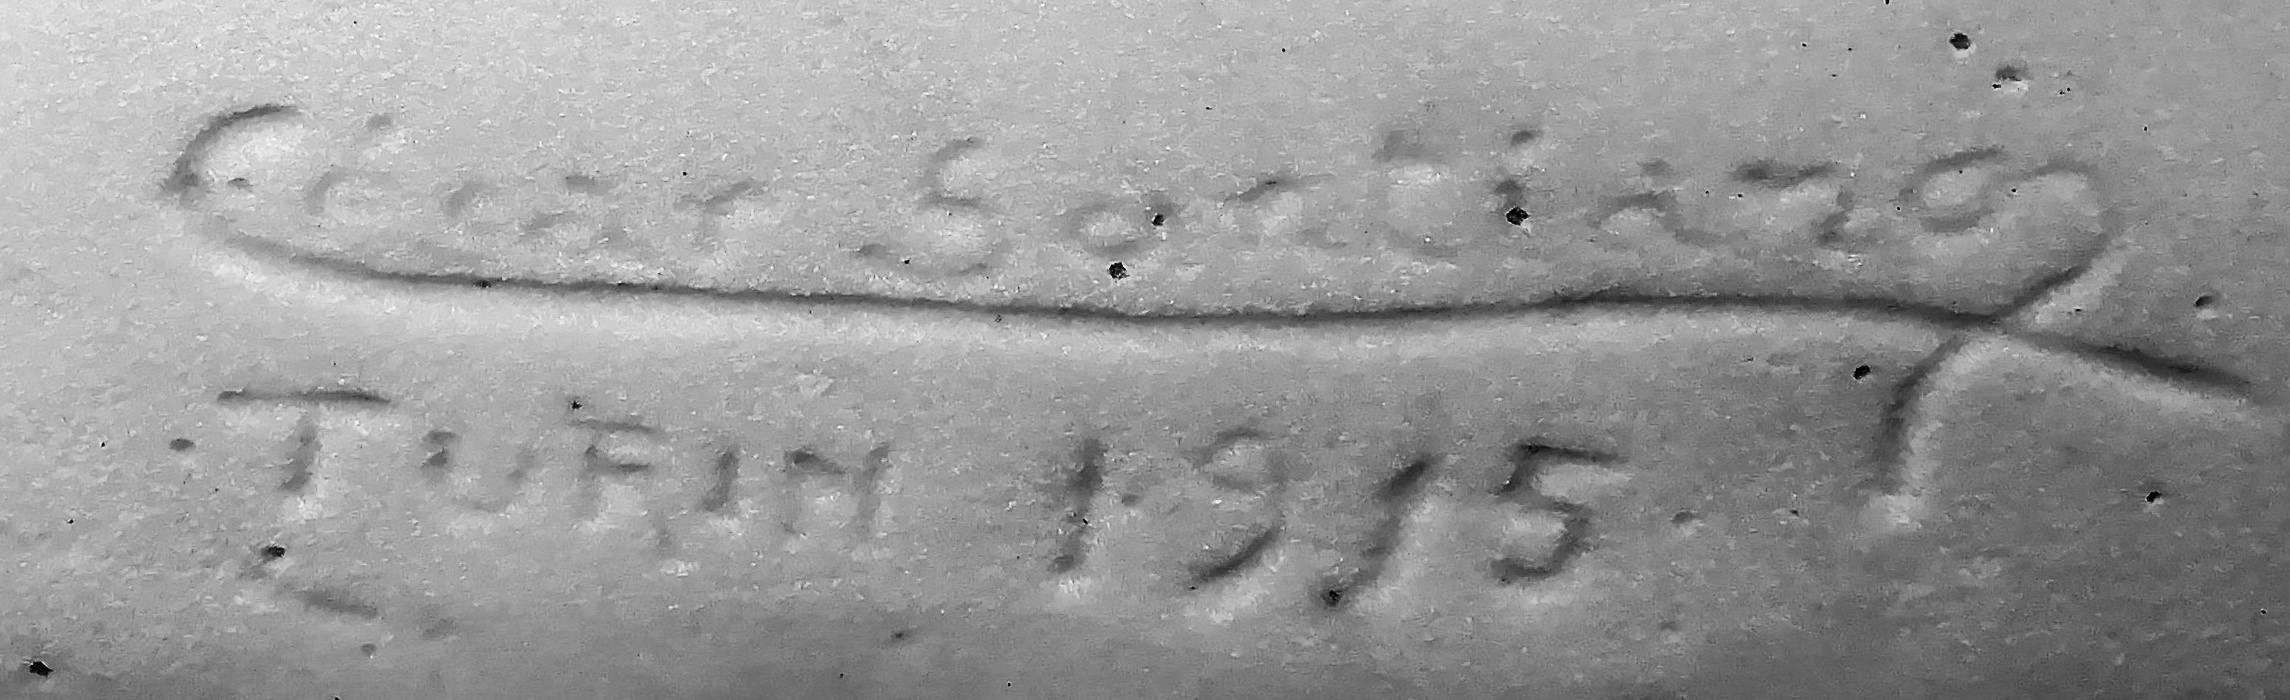
Signature of: césar santiano